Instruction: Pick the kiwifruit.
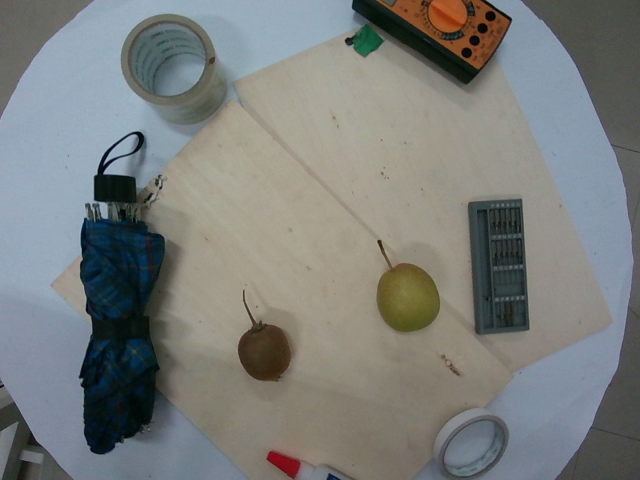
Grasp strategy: vertical